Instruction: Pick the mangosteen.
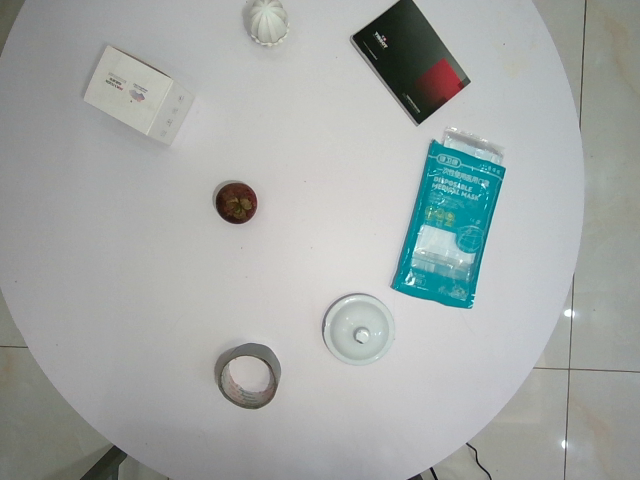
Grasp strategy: vertical